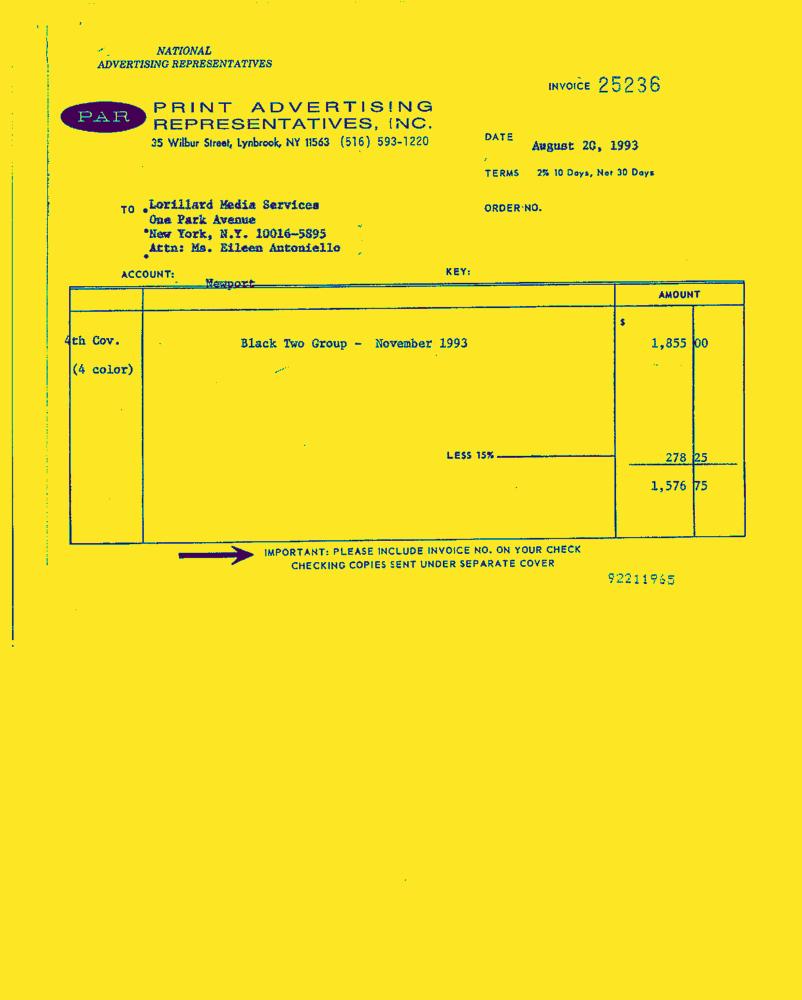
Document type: Invoice-Doc